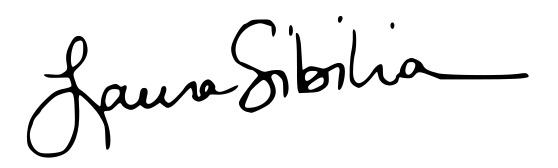
Signature of: laura sibilia